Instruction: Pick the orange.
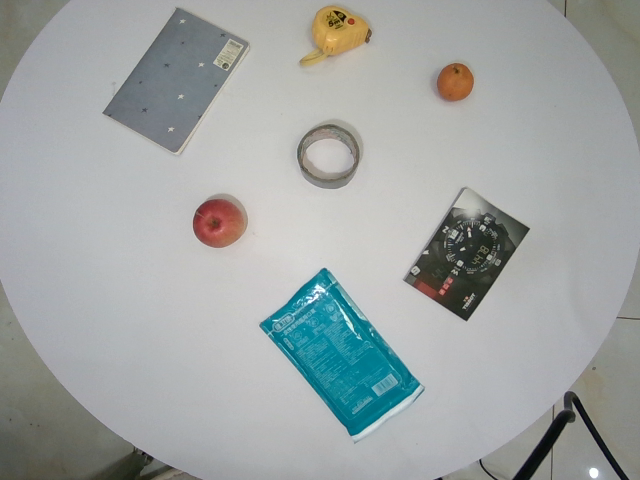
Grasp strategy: vertical